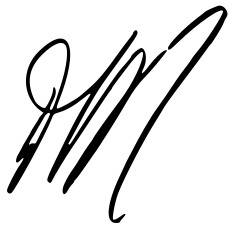
Signature of: david toro